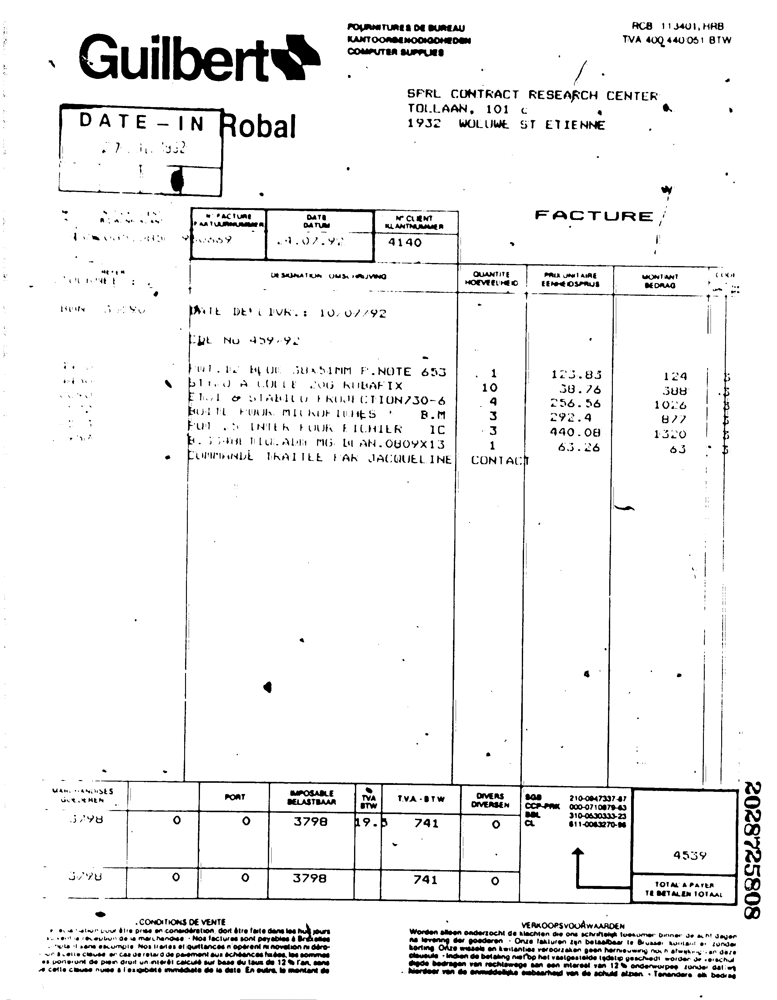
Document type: Invoice